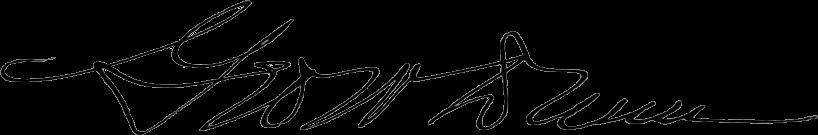
Signature of: george w dunn